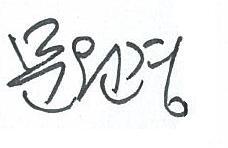
Signature of: moon won kyung